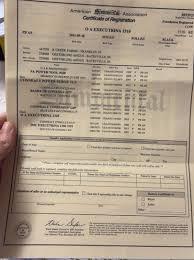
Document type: Invoice